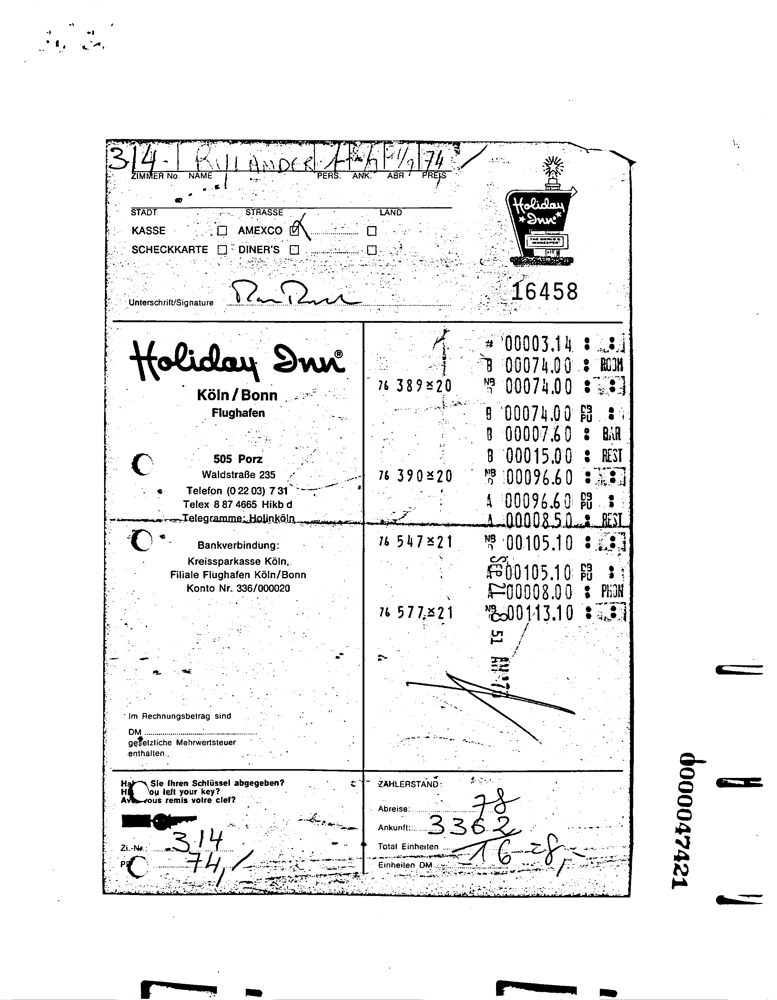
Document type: Invoice